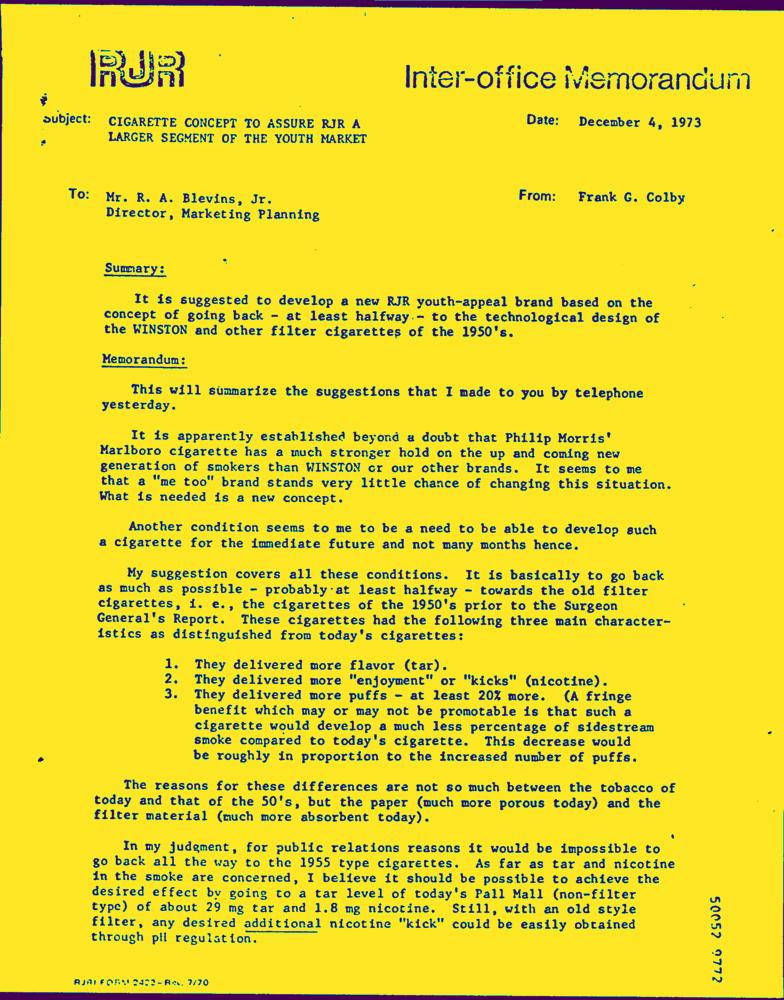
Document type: Letter-Doc